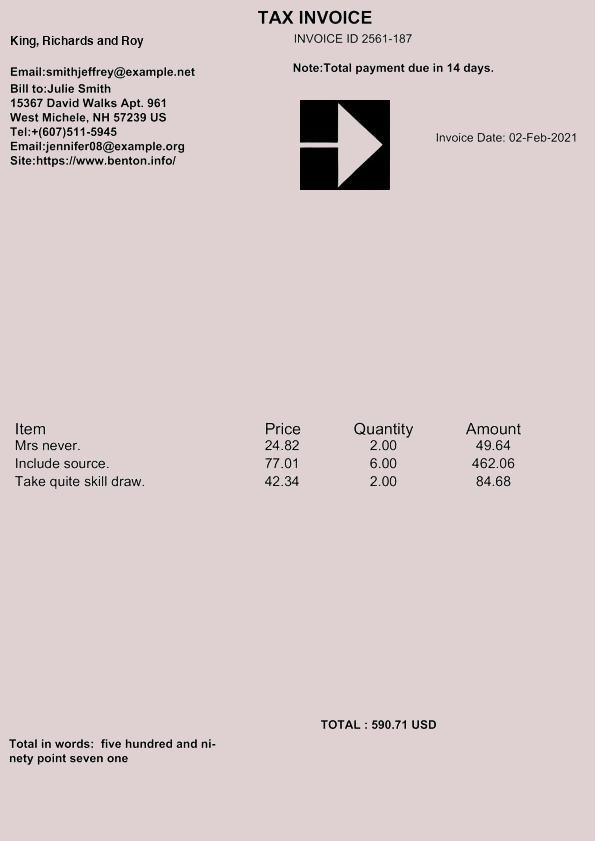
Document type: Invoice